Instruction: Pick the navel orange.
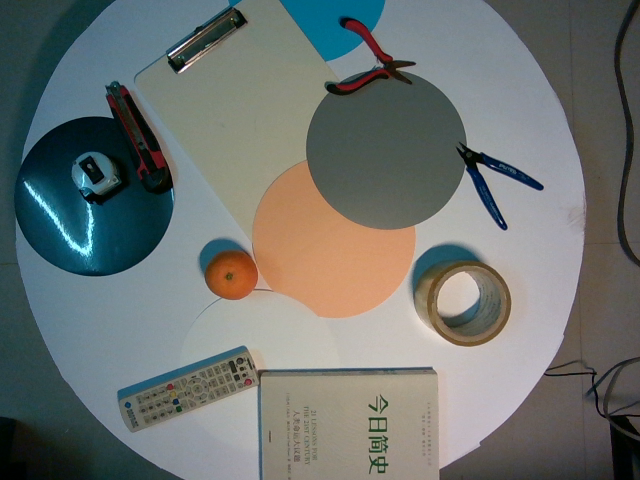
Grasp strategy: vertical